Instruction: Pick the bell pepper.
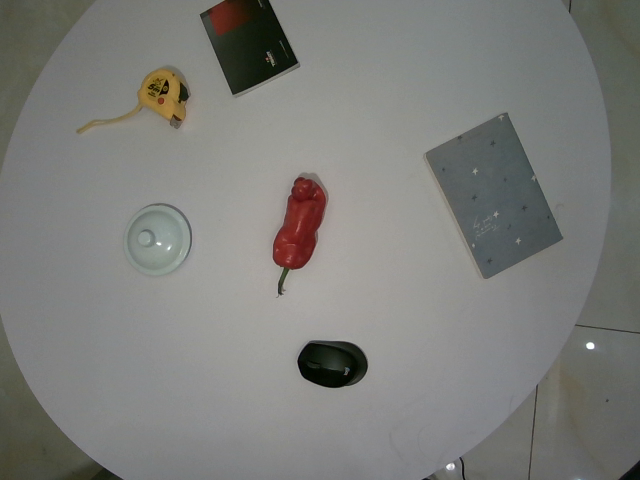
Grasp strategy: vertical